Question: What was observed in the imaging?
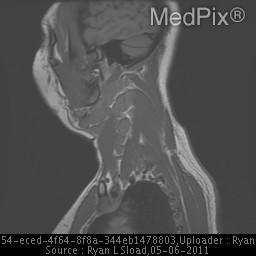
Answer: The imaging shows Significant bilateral neck adenopathy. Confluent left parotid and periparotid nodal mass with largest single node measuring 2.7cm x 1.9cm.  Numerous other left level II and III nodes with largest measuring 3.6cm x 2.1cm.  Mediastinal and bihilar adenopathy. Sagittal view demonstrating enlarged superficial/deep cervical and submandibular lymph nodes..